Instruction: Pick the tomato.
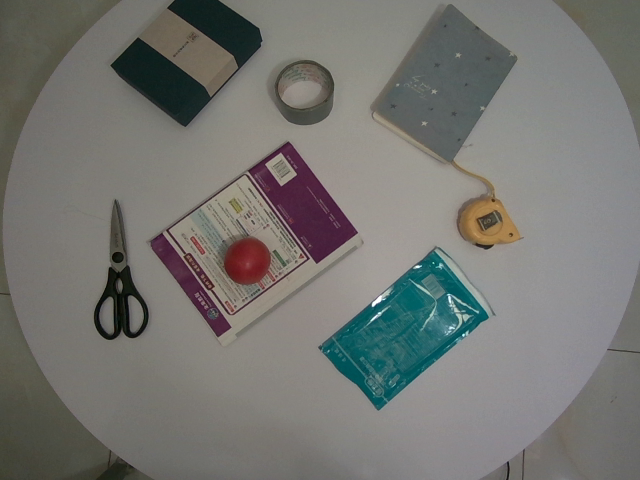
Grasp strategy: vertical